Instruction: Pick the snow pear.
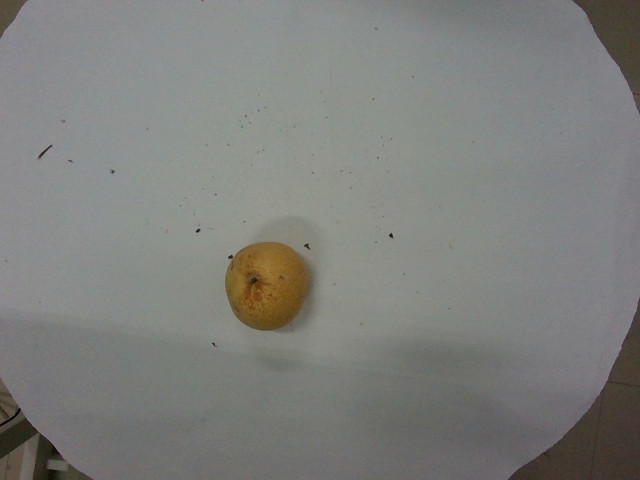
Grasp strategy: vertical